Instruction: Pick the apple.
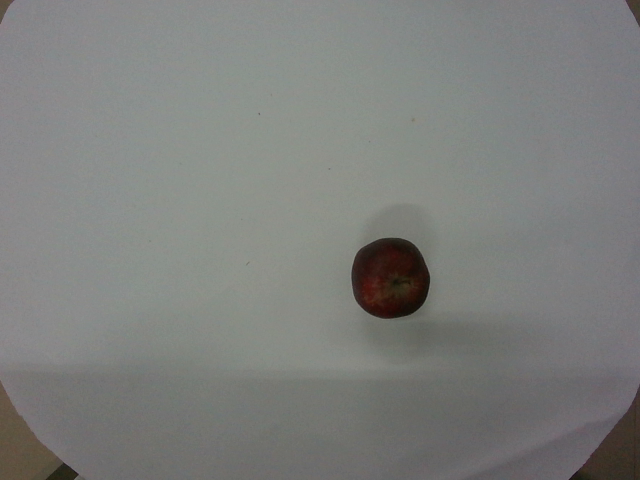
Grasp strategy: vertical